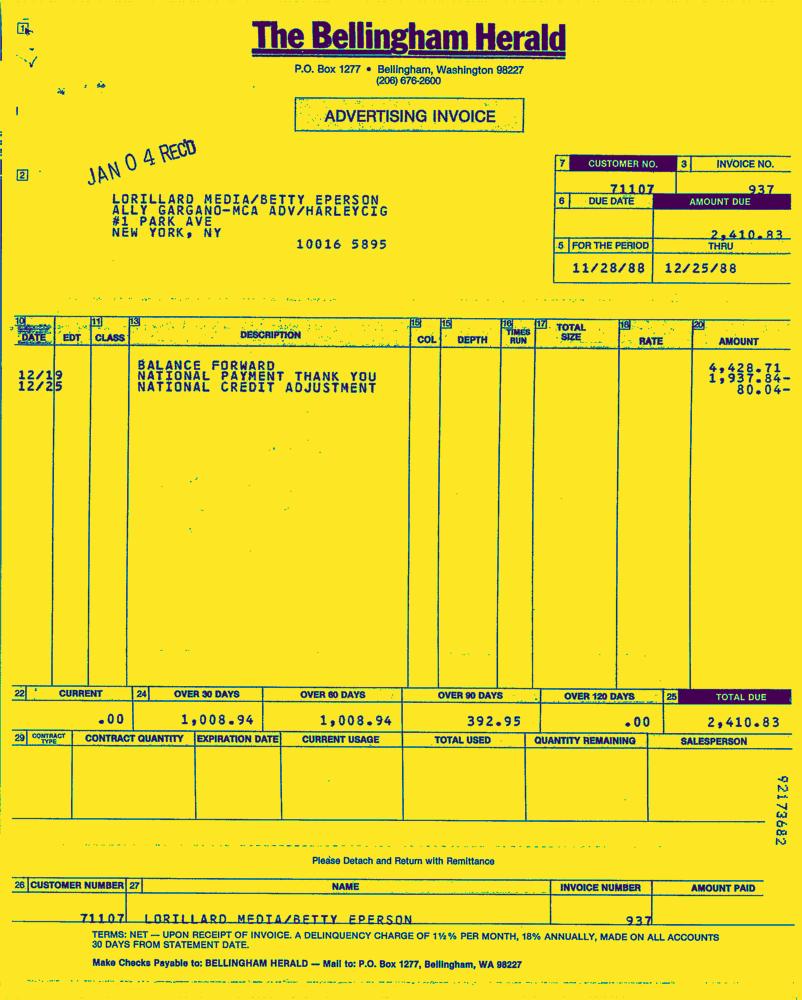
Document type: Invoice-Doc